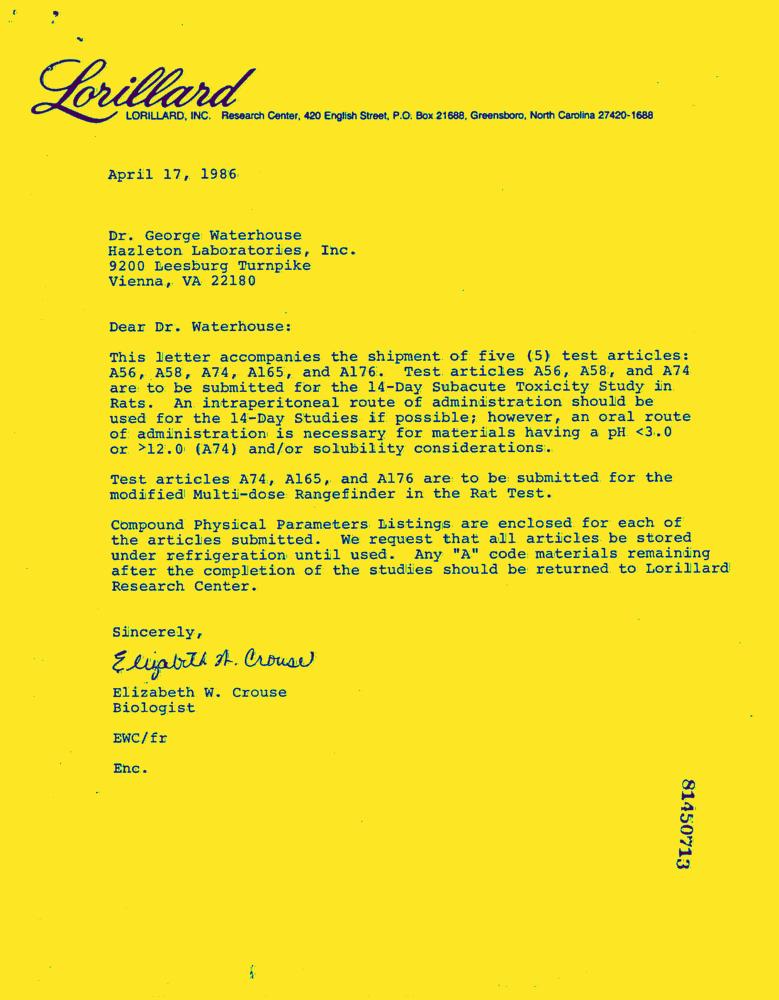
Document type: Letter-Doc